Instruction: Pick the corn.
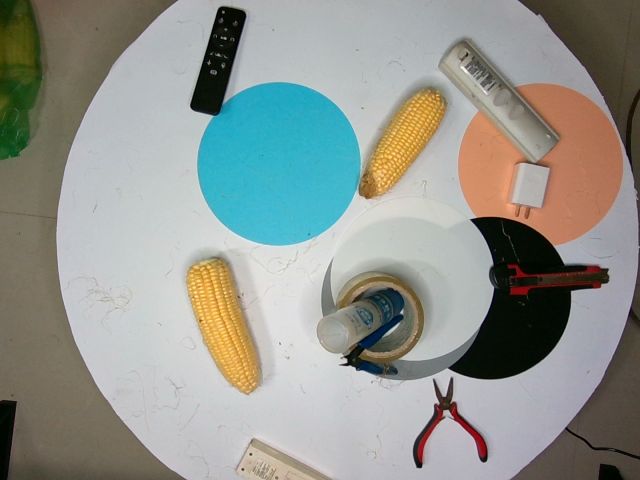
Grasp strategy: vertical